Question: Talk about the condition:
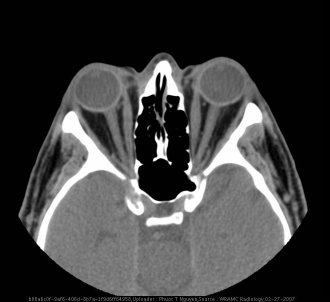
Answer: The disease is discussed as: Grave’s ophthalmopathy (orbitopathy).  Although rare, it can occur in 2% patients with a history of Hashimoto’s thyroiditis.  Grave’s and Hashimoto’s diseases are on opposite sides of the thyroid disease spectrum — manifesting hyperthyroid and hypothyroid symptoms, respectively.  Both diseases can occur in the same person with variable temporal manifestations.  However, the majority of ophthalmopathy cases correlate with Grave’s disease.

Approximately 10% of patients who have ophthalmopathy do not have clinical thyroid disease and are considered euthyroid, but do have elevated serum thyroid autoantibodies and thyroid-specific T-cells circulating.  Within the remaining 90% who do have clinical thyroid disease, approximately 40% have ophthalmic presentation within 6 months after diagnosis of hyperthyroidism, 20% have concurrent clinical thyroid and ophthalmic disease presentation, and 20% have ophthalmic involvement prior to diagnosis of thyroid disease.  Grave’s orbitopathy affects about 16 women and 3 men in a population of 100,000 per year with men having greater severity of disease.

Risk factors for development of Grave's ophthalmopathy are female, positive family history autoimmune diseases, smoking, age, and radioiodine therapy for Grave's hyperthyroidism (compared to surgery or antithyroid drugs).

Grave’s orbitopathy results in bilateral proptosis, lid retraction, chemosis, and vision changes in affected persons attributing to the increase in retroorbital connective tissue and extraocular muscle enlargement.  Complications may involve corneal ulceration and infection due to loss of eye protection and lubrication.

The pathogenesis involves autoantibodies against thyroid stimulating hormone receptor (TSHR) antigens that can be found in the thyroid as well as in other tissues.  It is unknown why retroorbital tissues are predominantly affected.  Studies show that retroorbital fibroblasts and adipocytes express TSHR mRNA suggesting the mechanism of TSHR antibodies directly stimulating the fibroblasts and adipocytes resulting in increased production of glycosaminoglycans (GAGs) and fat tissue.

Another mechanism in the pathogenesis of Grave's ophthalmopathy involves T-cells that recognize self TSHR antigens as foreign.  This autoimmune process stimulates T-cells to produce cytokines such as tumor necrosis factor (TNF) alpha and interferon gamma that recruit lymphocytes and create inflammation and edema within the orbit.  Hence, there is lymphocytic infiltration of extraocular muscles and associated edema accounting for muscle belly enlargement.  It is not known why the inferior recti are usually affected first, followed by the medial recti, then superior recti, and lastly the lateral recti, but this is a consistent finding.

Treatment for Grave's ophthalmopathy depends on severity of symptoms.  If present, treat hyperthyroidism with methimazole.  For mild involvement including dry, irritated eyes, natural tears are helpful during the day and an eye lubricant (methycellulose) is appropriate at night.  For moderate disease that can include conjunctival erythema, progressive proptosis, and diplopia, prednisone 30mg daily for 4 weeks should be initiated additionally.

External radiation may be used in conjunction to prednisone if high dose is contraindicated or not tolerated in the case of persistent orbital edema.  In severe disease in which the patient presents with threatened loss or complete loss of vision, initial pulse therapy with intravenous methylprednisone or immediate intramuscular dexamethasone 4mg may be done before urgent orbital decompression surgery.

Surgery is also indicated for refractory disease despite glucocorticoids or cosmetic correction of severe proptosis.  The orbit may be decompressed transantrally, which involves removal of medial wall and floor of the orbits.  This procedure is preferred over others because it does not involve craniotomy or extensive scarring.